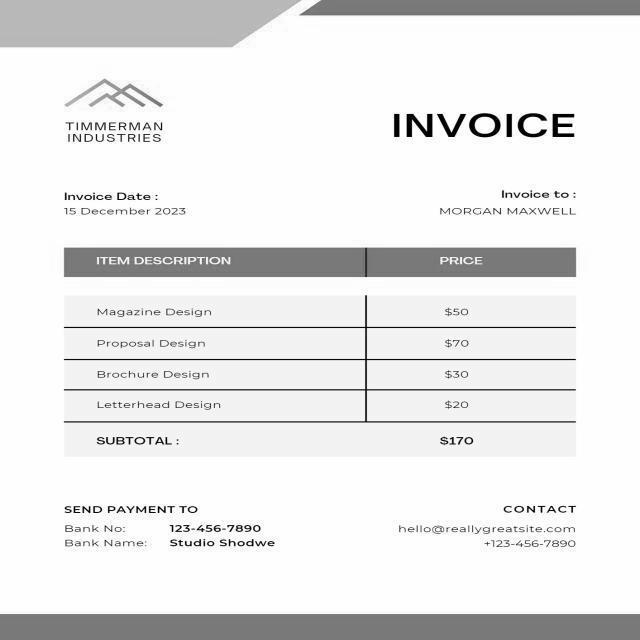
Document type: Invoice